Question: How does the patient history play a role?
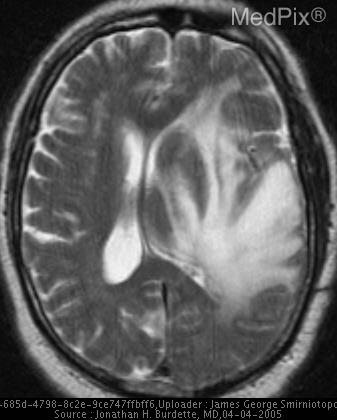
Answer: The patient's history of This is a 67yo white man with Hx of HTN, CM, and MI X 3
reports of right-sided weakness, facial droop, dizziness leading to a fall.  He reports no loss of consciousness, no post-ictal period. No loss of bowel or bladder function.

The patient reports some generalized weakness over the last month as well as headaches. is key in understanding the case.